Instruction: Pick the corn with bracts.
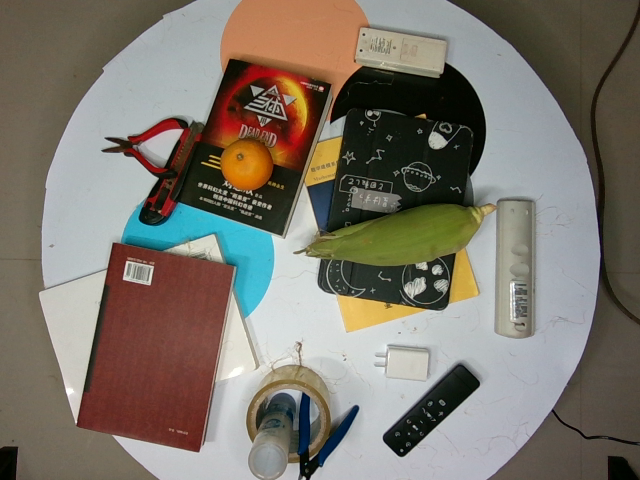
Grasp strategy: vertical